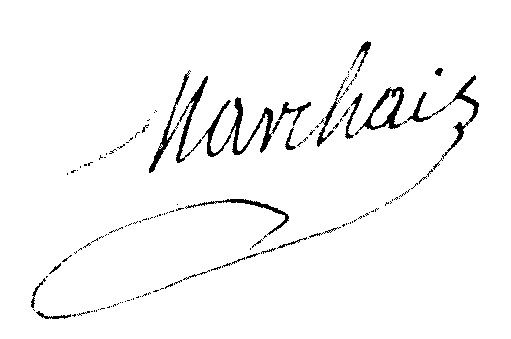
Signature of: jean marchais